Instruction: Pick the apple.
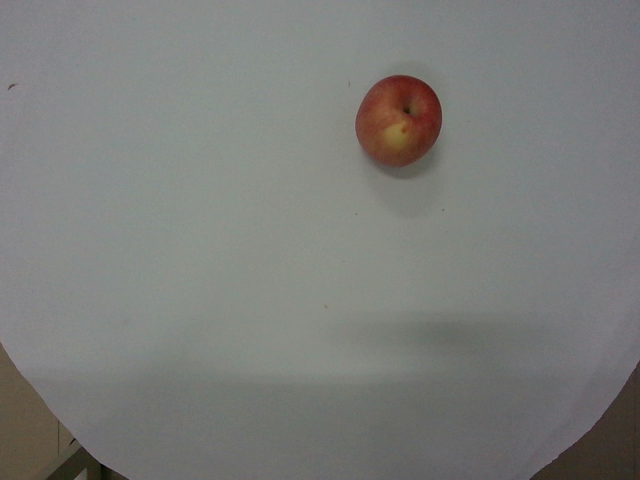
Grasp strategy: vertical